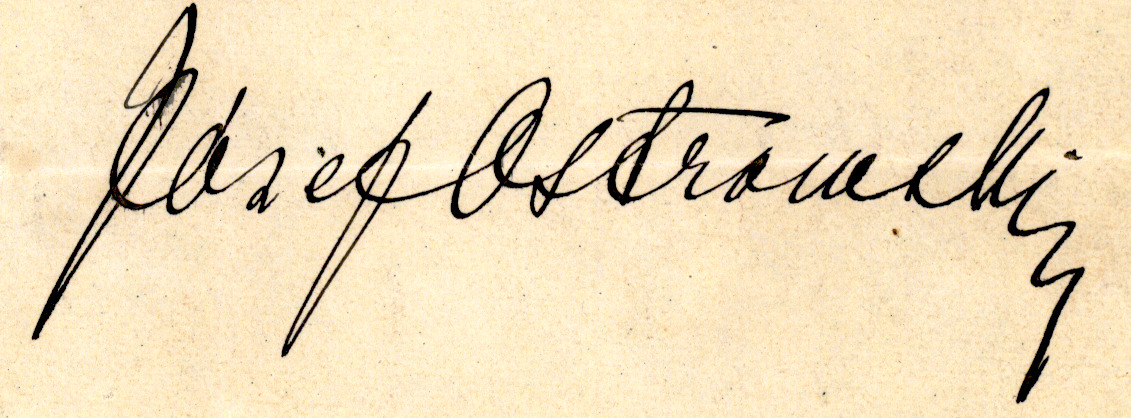
Signature of: józef ostrowski